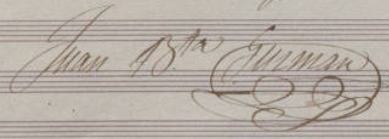
Signature of: joan baptista guzmán i martínez